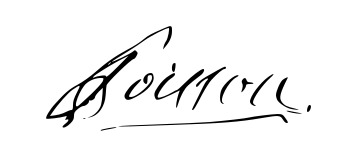
Signature of: siméon denis poisson